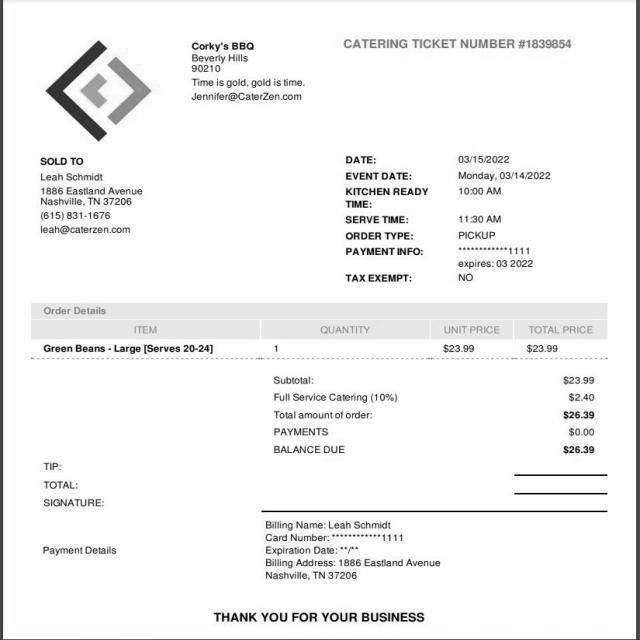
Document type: Invoice